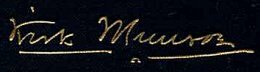
Signature of: kirk munroe